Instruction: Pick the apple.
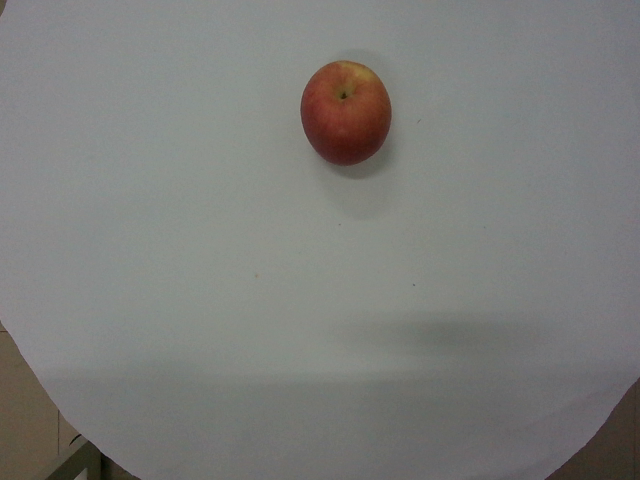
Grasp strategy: vertical